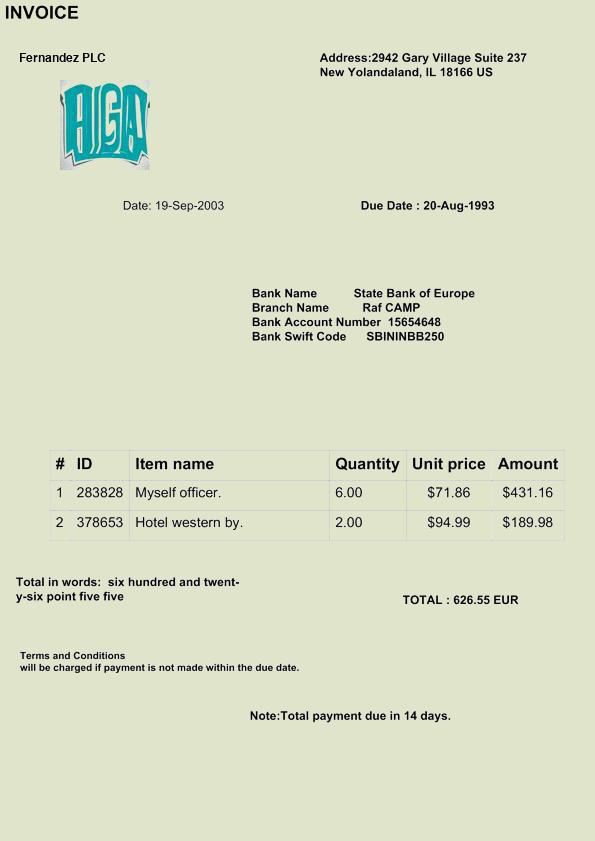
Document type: Invoice